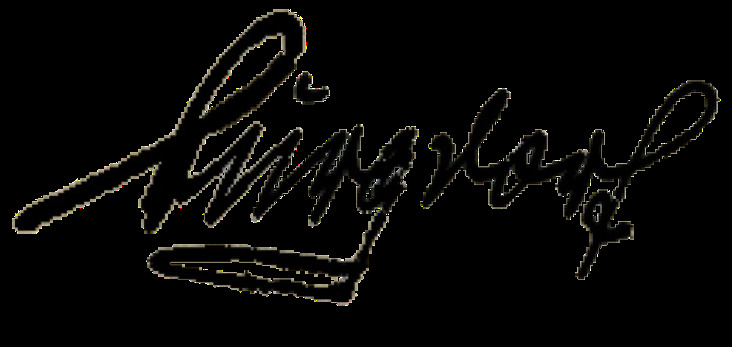
Signature of: wilhelm burgdorf